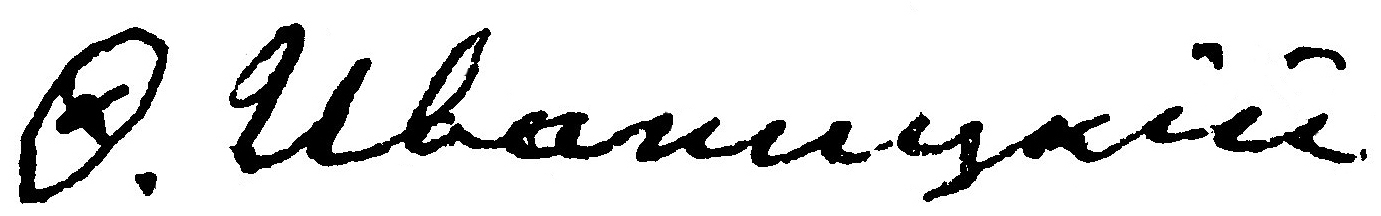
Signature of: fyodor ivanitsky